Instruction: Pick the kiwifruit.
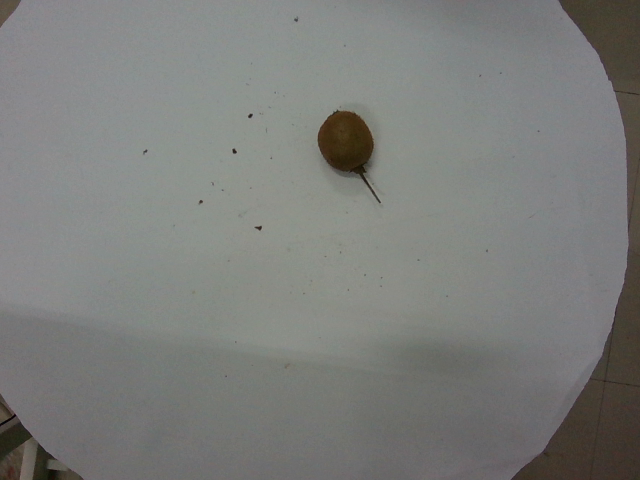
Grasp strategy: vertical